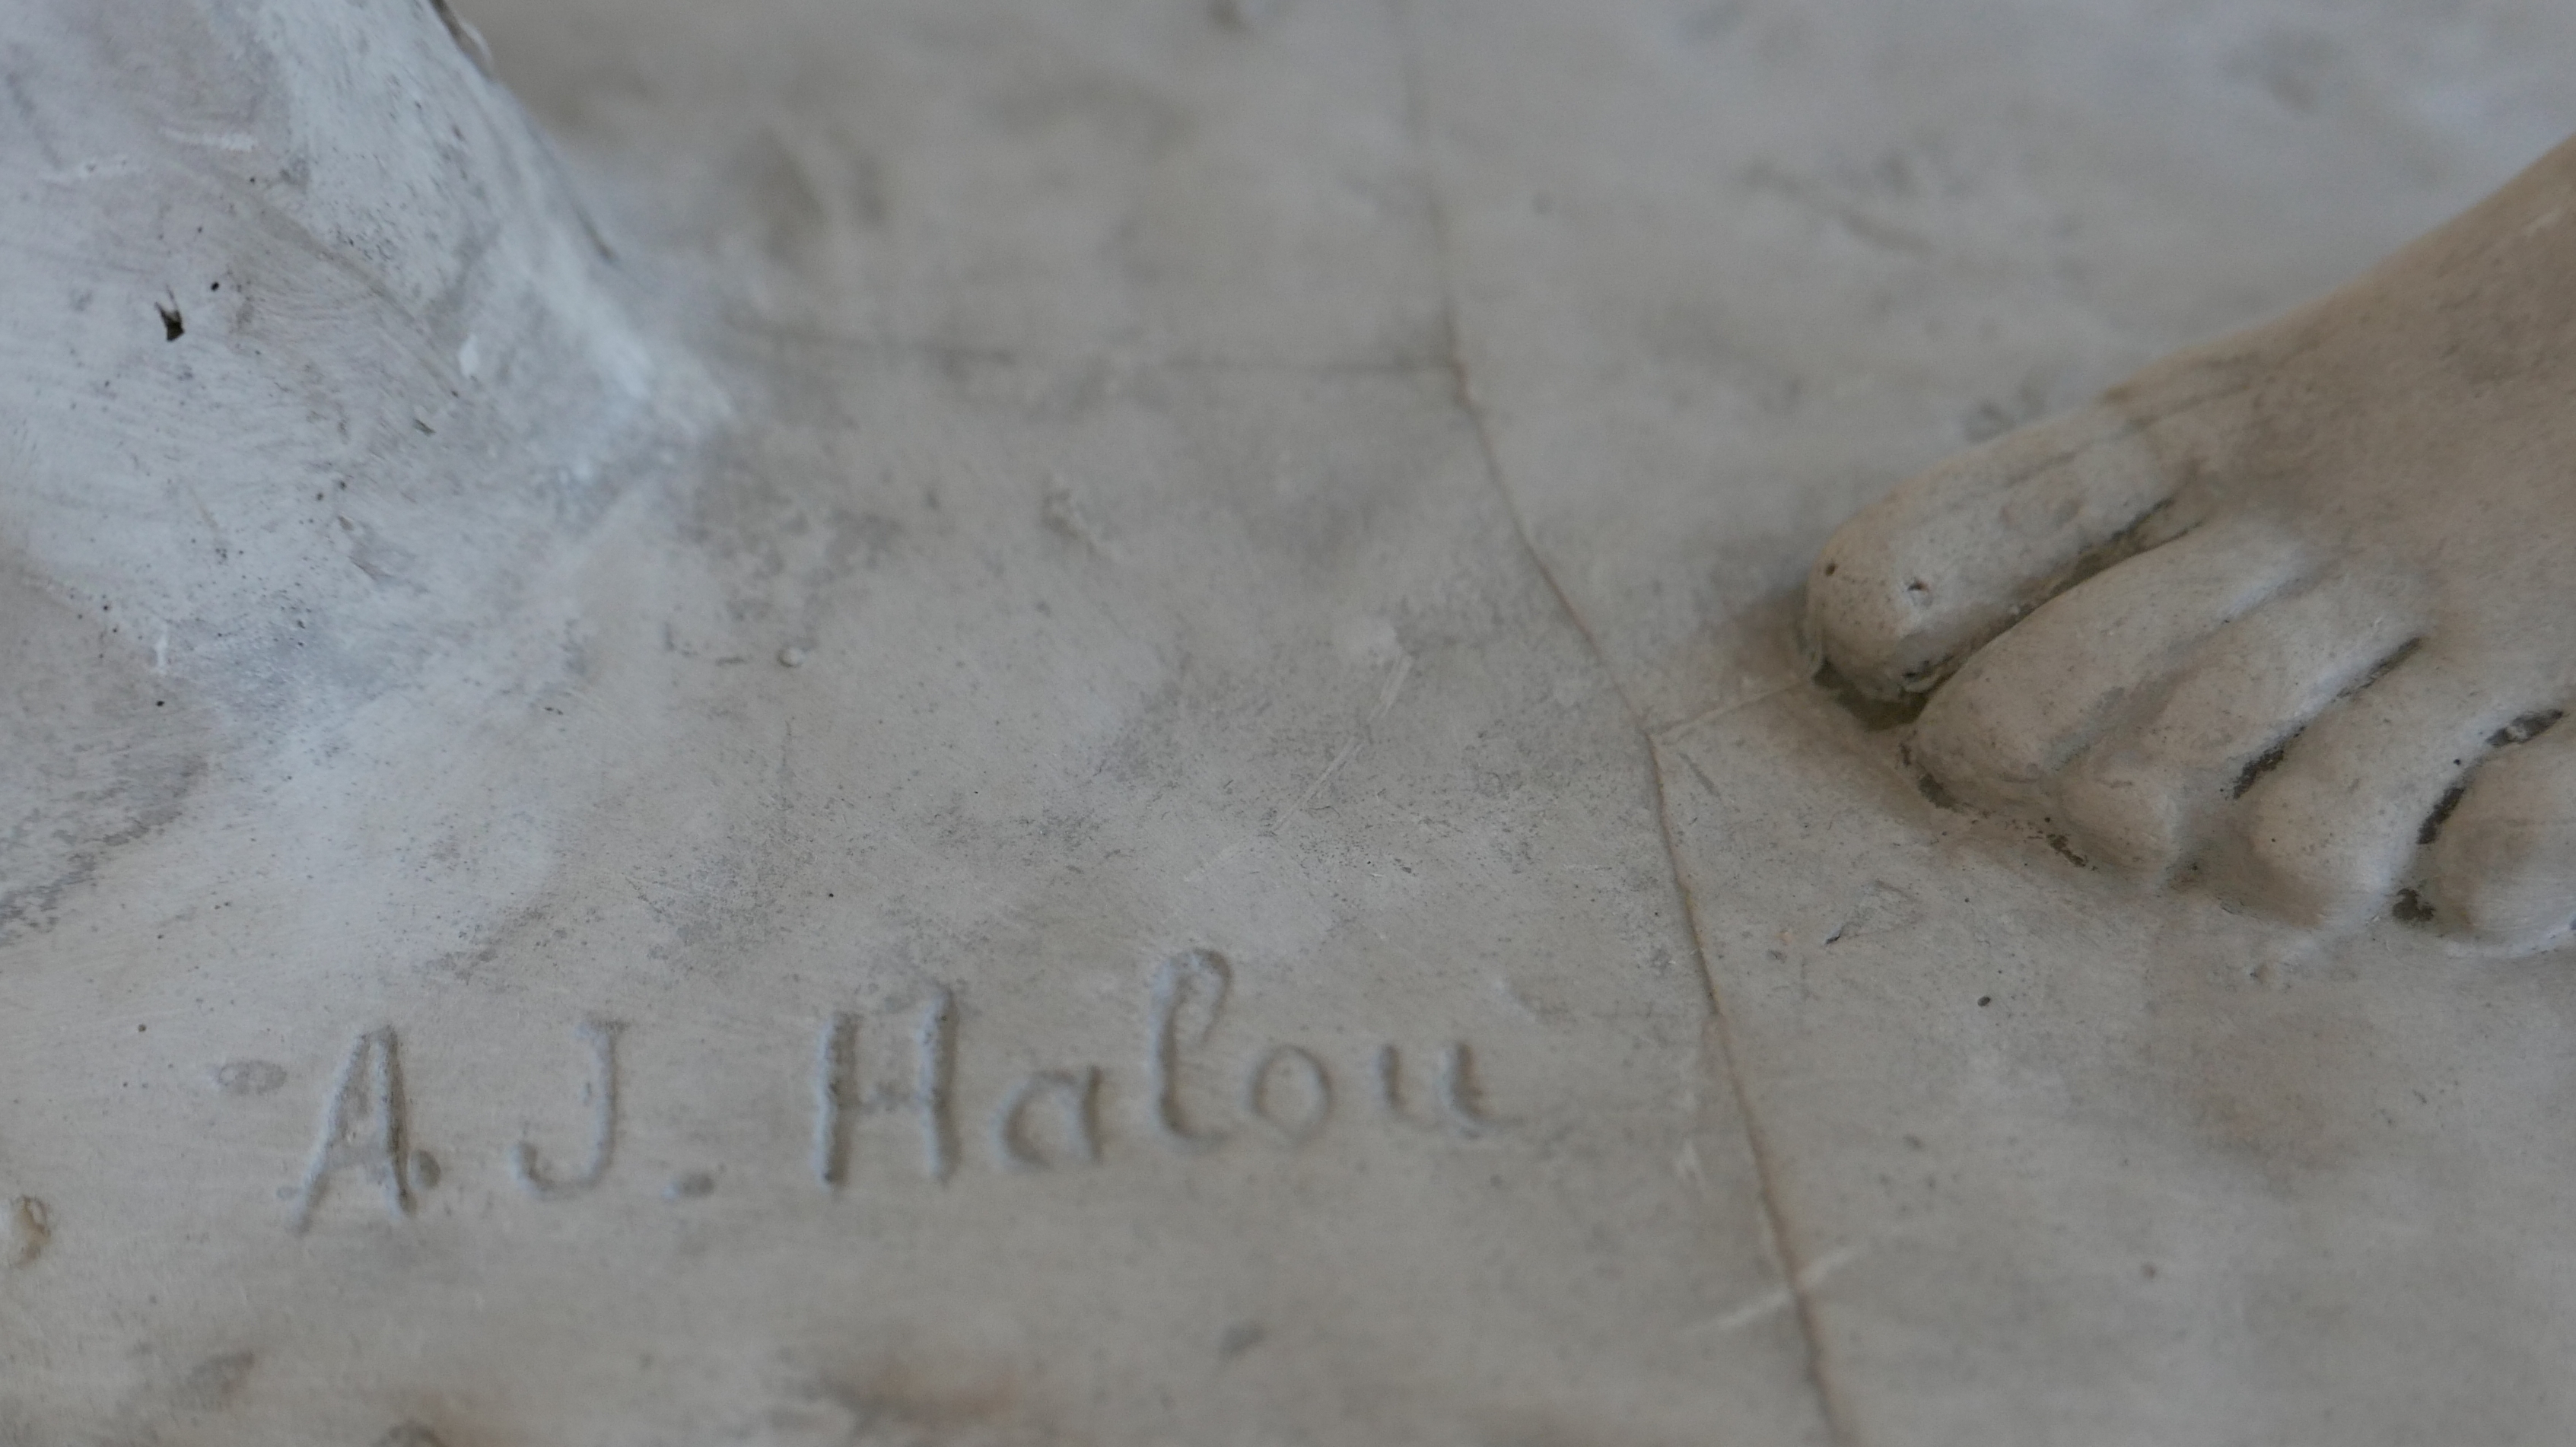
Signature of: alfred jean halou